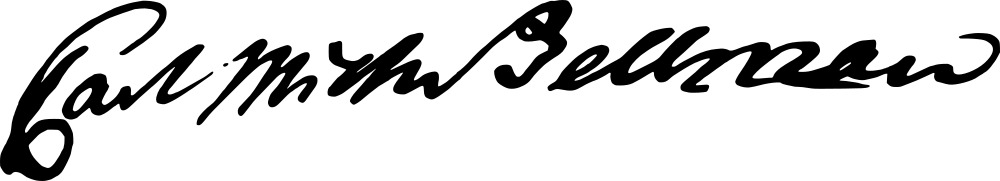
Signature of: carl michael bellman